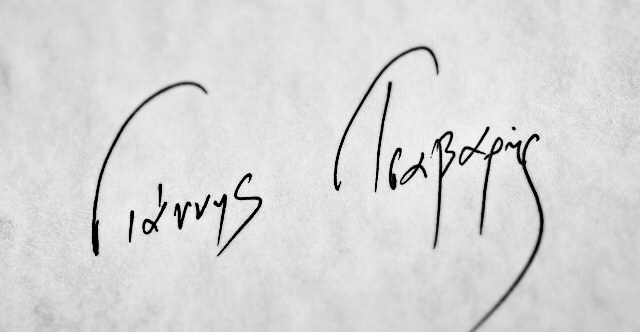
Signature of: q71718601